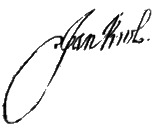
Signature of: john iii sobieski